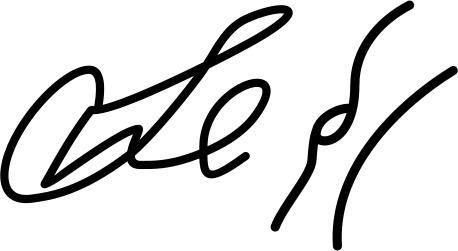
Signature of: shaikh hafiz sabri koçi